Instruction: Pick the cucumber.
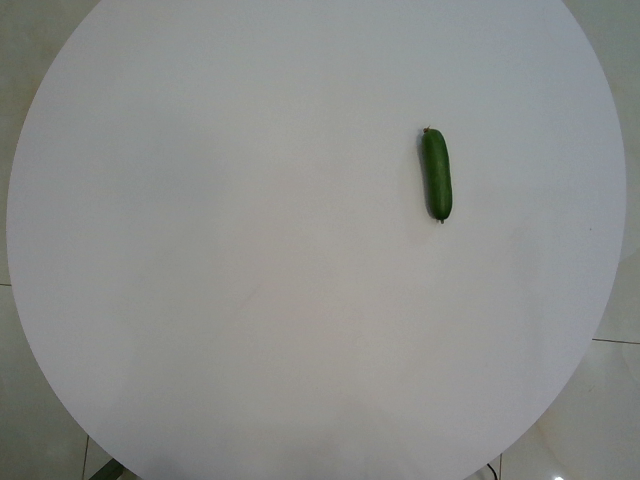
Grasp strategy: vertical